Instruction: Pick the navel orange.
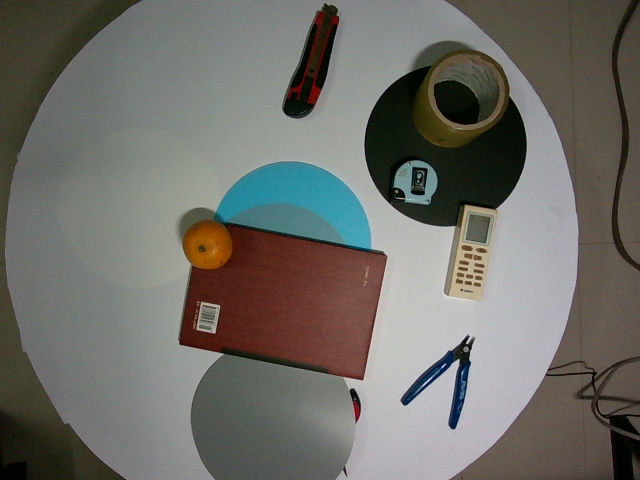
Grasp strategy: vertical